Question: What do the imaging results show?
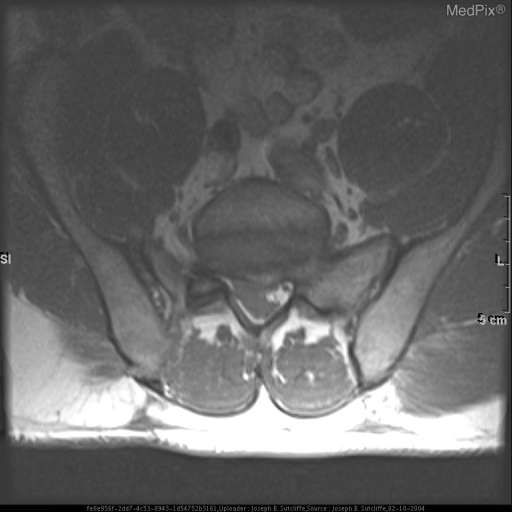
Answer: The imaging shows Image 1 is a sagittal T2 weighted MRI of the lumbar spine demonstrating a low signal structure compressing the cauda equina posterior to the superior sacrum
Image 2 is an axial T-2 weighted image at the level upper sacrum demonstrating the low signal structure in the axial plane
Image 3 is the same axial image with arrows pointing out the pertinent finding
Image 4 is a magnified view of the sagittal image with arrows
Image 5 demonstrates the utility of the cross-referencing function of a PACS. Can you describe the finding?.